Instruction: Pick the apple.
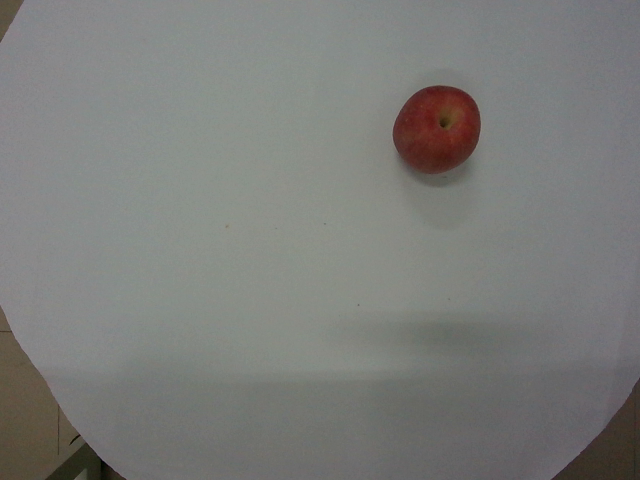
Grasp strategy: vertical